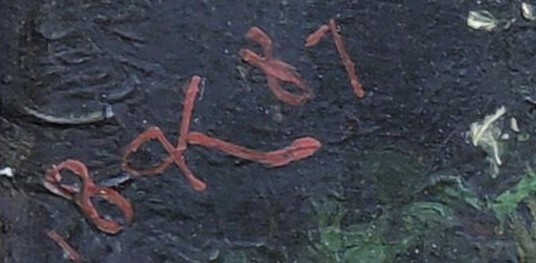
Signature of: bohuslav kroupa